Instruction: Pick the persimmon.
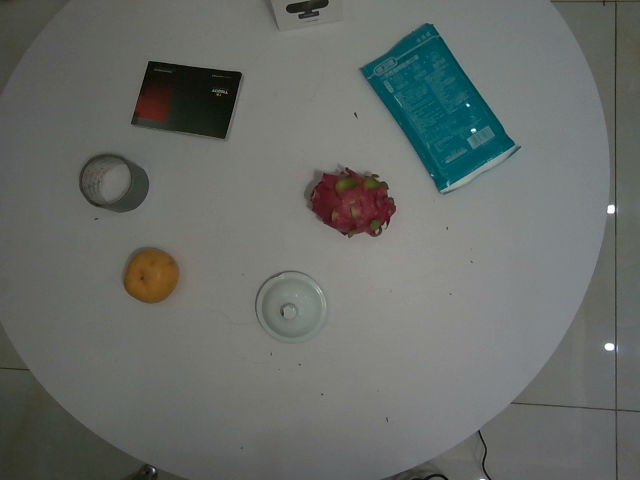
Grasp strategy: vertical